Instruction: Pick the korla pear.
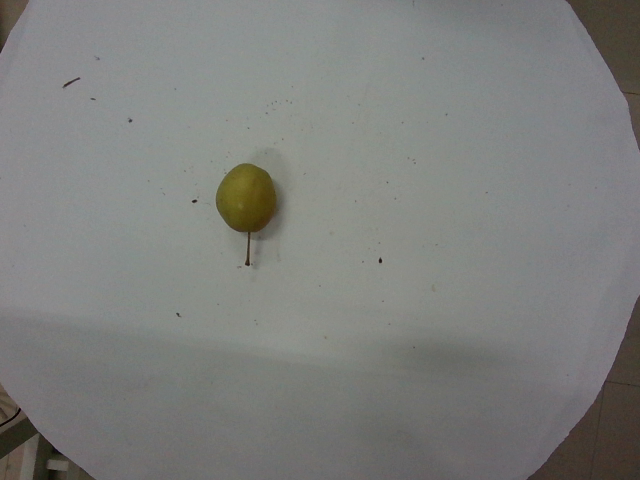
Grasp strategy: vertical